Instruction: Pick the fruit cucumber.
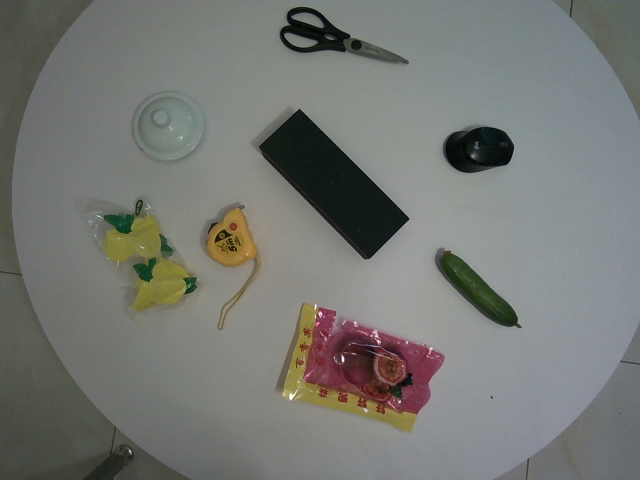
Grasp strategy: vertical